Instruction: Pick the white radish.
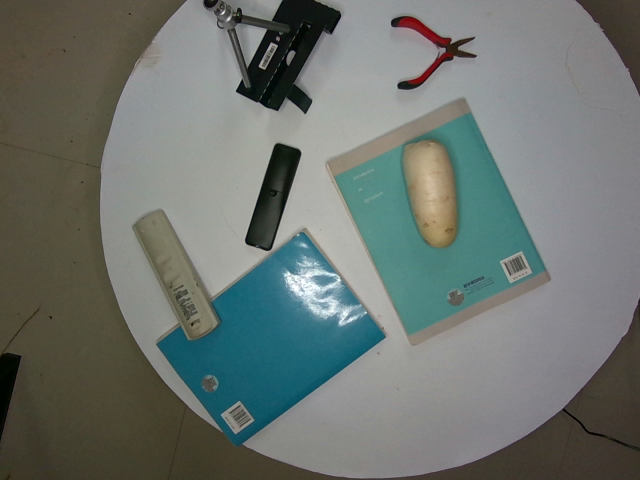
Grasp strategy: vertical